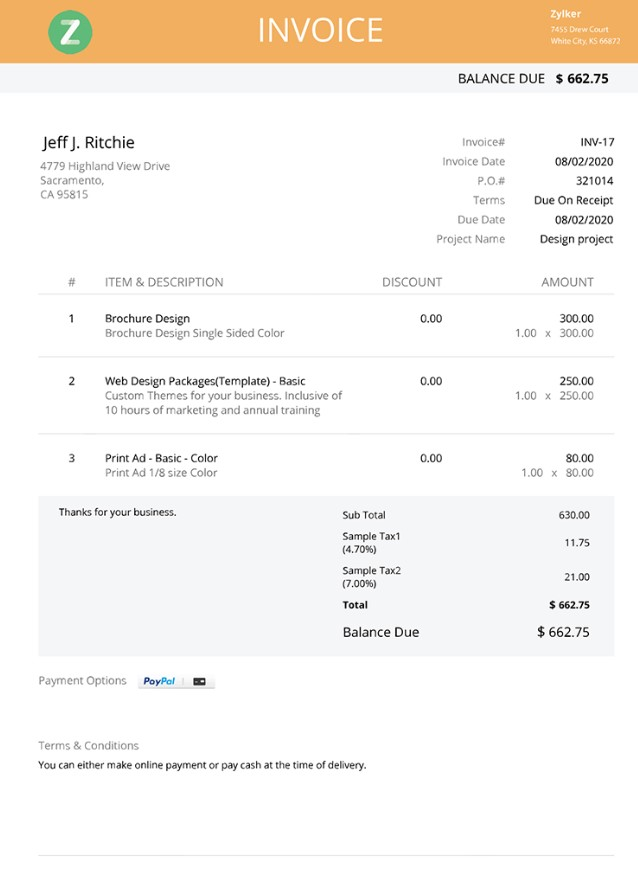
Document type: Invoice